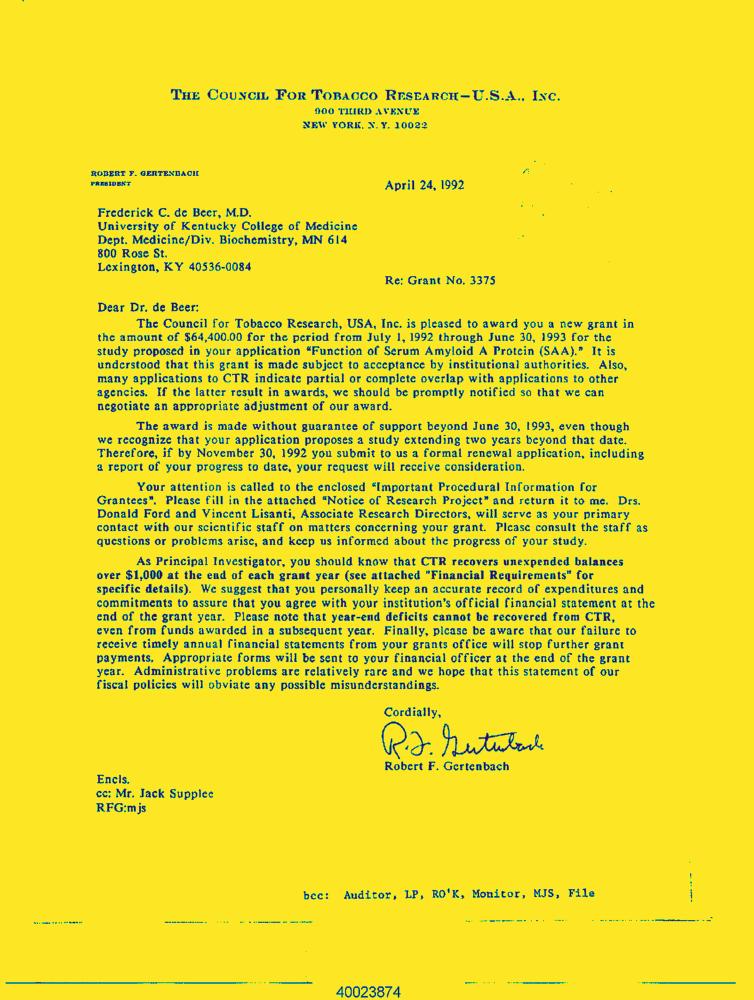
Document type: Letter-Doc